Question: Describe the condition in detail:
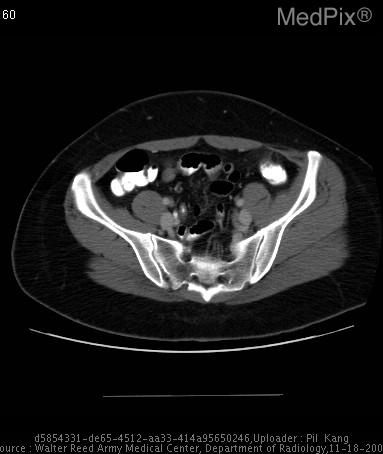
Answer: The disease is discussed as: Epiploic appendages are lobulated masses of fat attached to the serosal surface of the colon, and because of its fatty density, normally they cannot be distinguished from the mesenteric fat.  Only with ascites or perhaps with gross free air would one be able to distinguish a normal epiploic appendage.

Hyperattenuating ring sign has been described in the literature as a rather characteristic finding of epiploic appendagitis.  These epiploic appendages can torse at its attachment to the serosal surface of the colon and become infarcted and inflammated due to compromise of the vascular supply.  In this case, the inflammed peritoneum surrounding the epiploic appendage becomes thickened and evident on CT, drawing an apparent ring around the epiploic appendage.

Primary epiploic appendagitis has been reported in 2.5-7.1% of patients who are suspected clinically of having diverticulitis, and approximately in 1.0% of patients suspected of having appendicitis.